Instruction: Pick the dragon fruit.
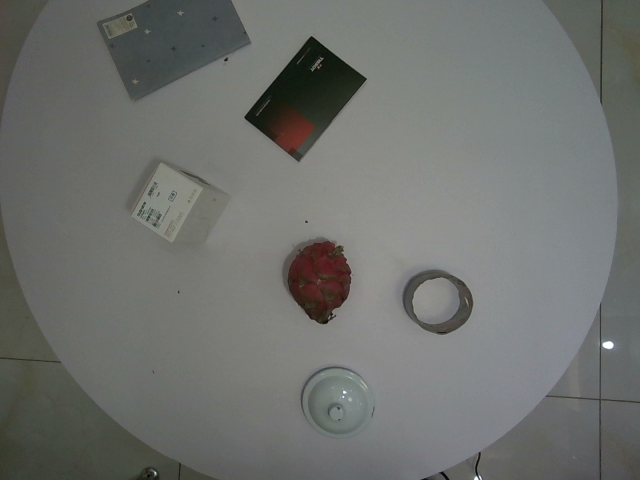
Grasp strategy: vertical